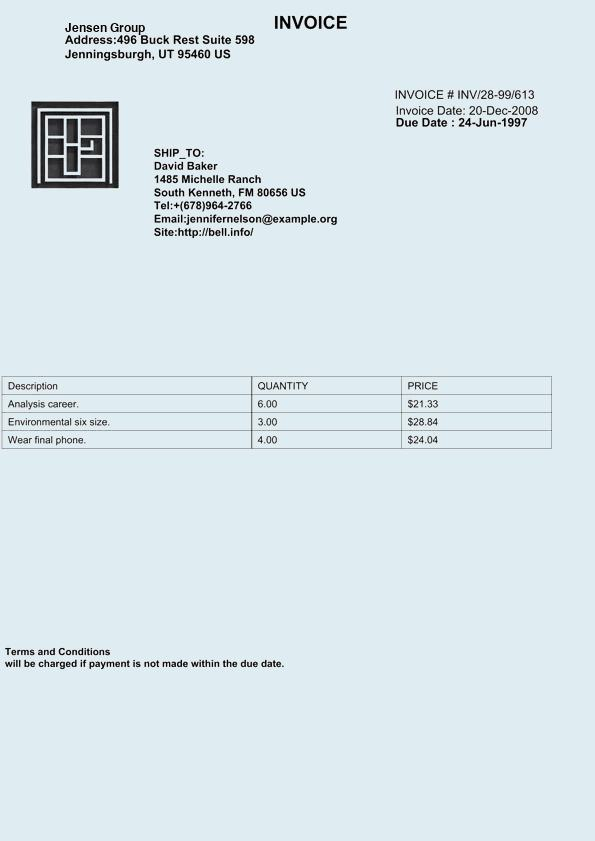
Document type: Invoice